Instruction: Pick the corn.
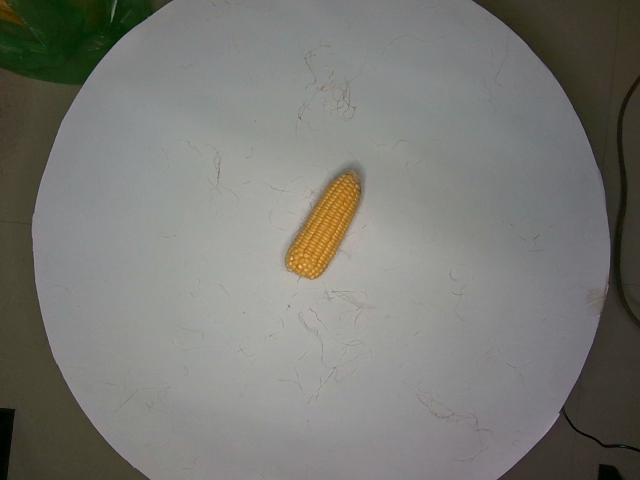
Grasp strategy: vertical